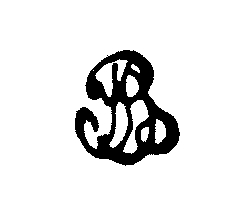
Signature of: charles boulanger de boisfremont